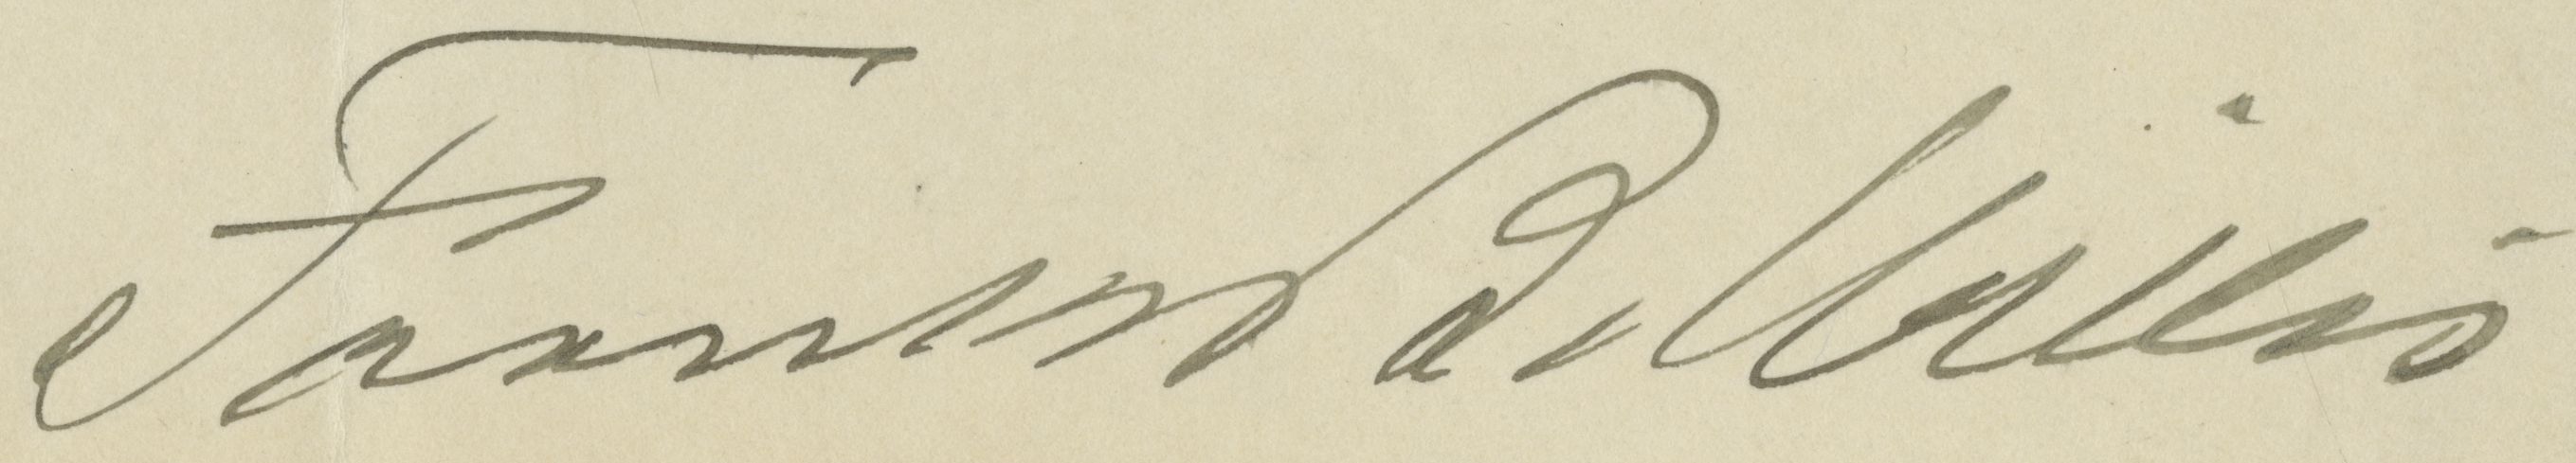
Signature of: frank b willis